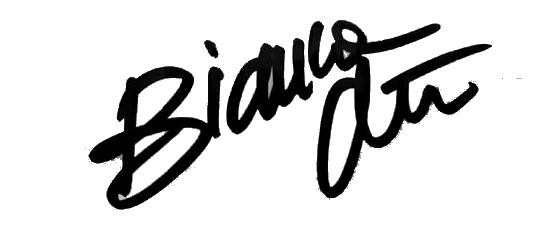
Signature of: bianca atzei